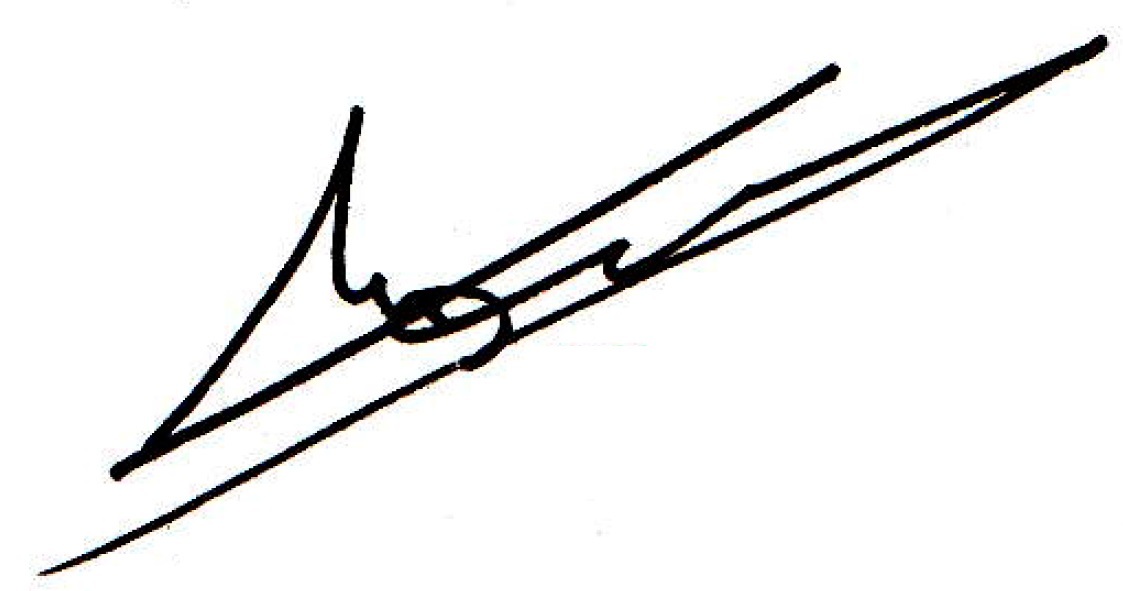
Signature of: ihar serafimovich tashlykov